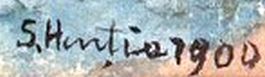
Signature of: sava henția